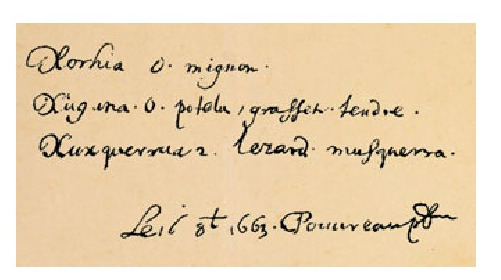
Signature of: silvain pouvreau